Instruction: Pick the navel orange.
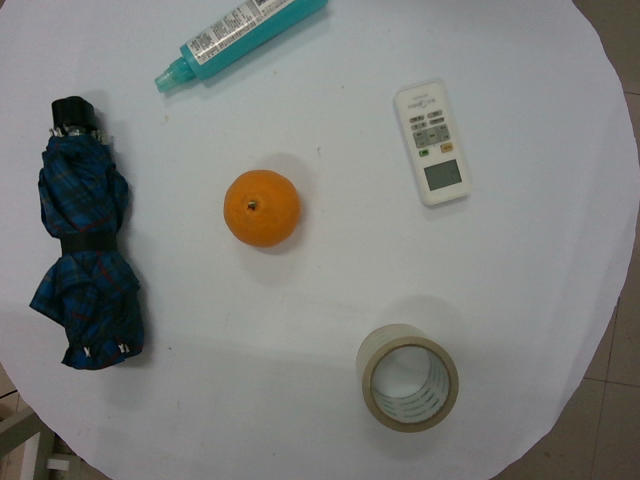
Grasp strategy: vertical